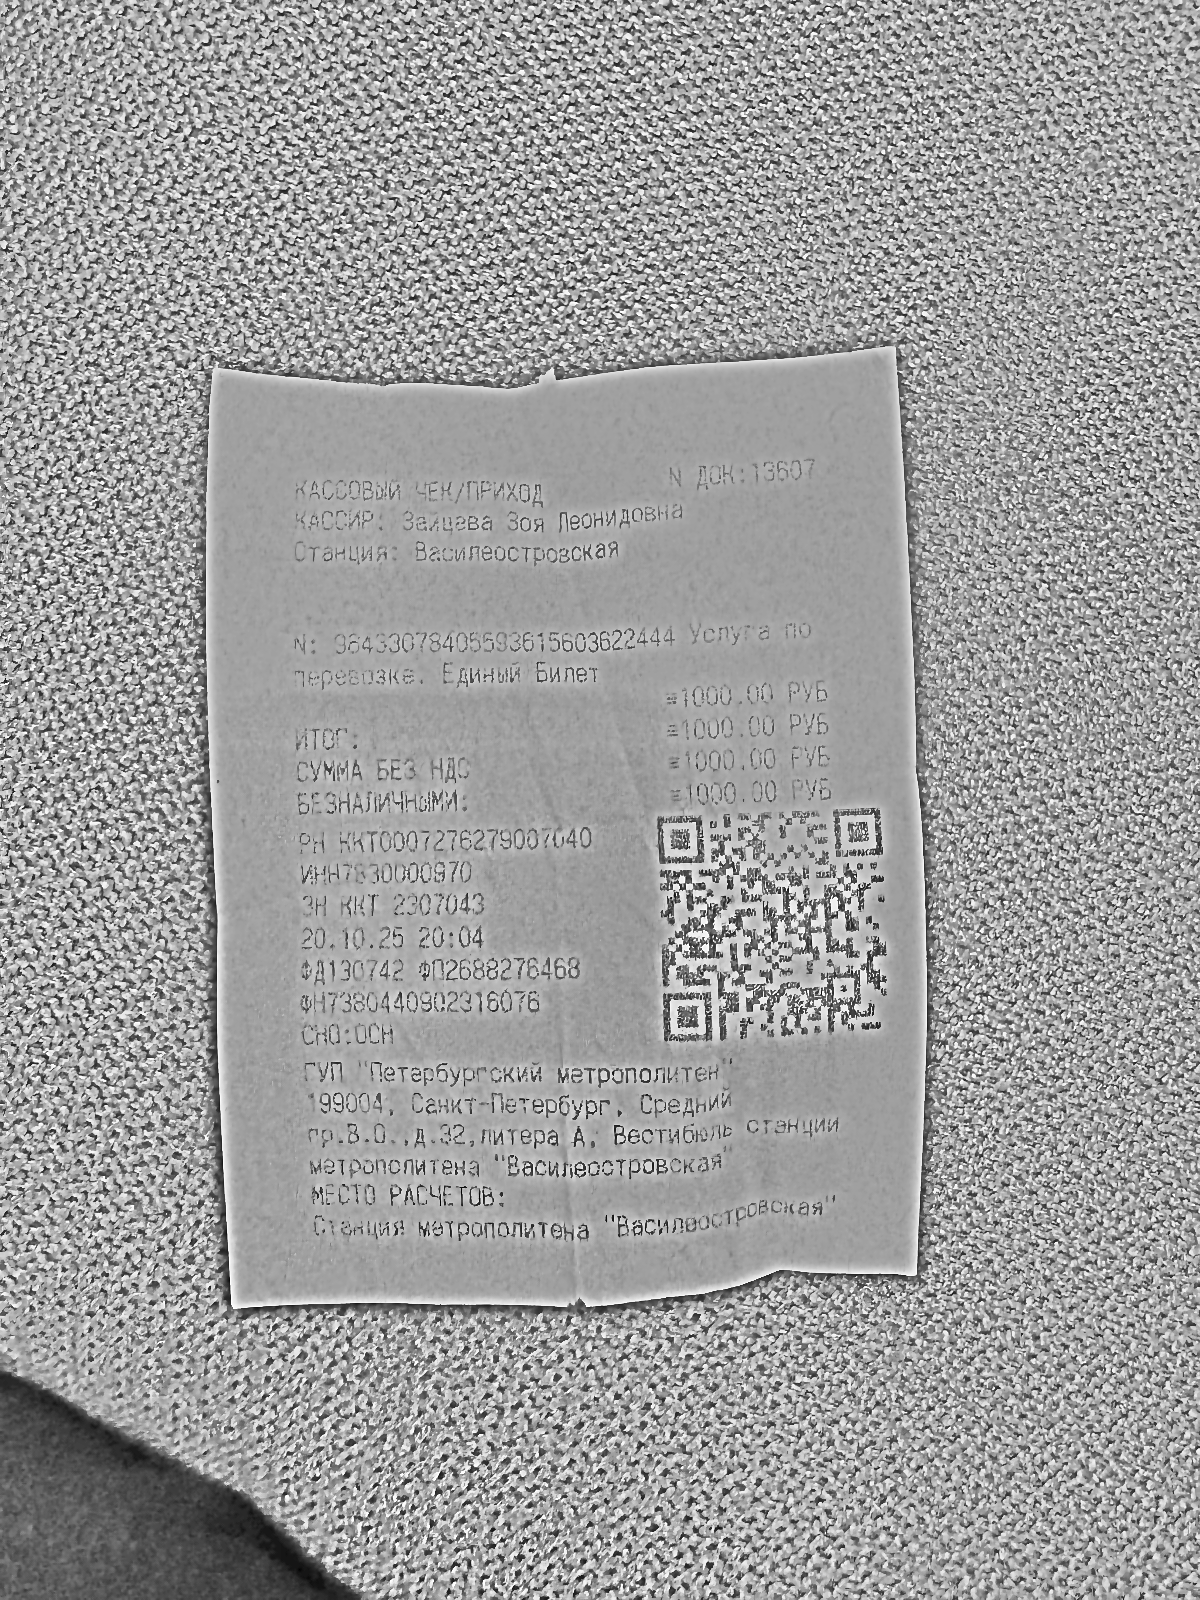
Продавец: ГУП "Петербургский метрополитен"
ИНН: 7830000970
Дата: 20.10.25
Товары: N: 98433078405593615603622444 Услуга по перевозке. Единый Билет
Количество: 1
Цена: не указана
Сумма: не указана
Итого: 1000.00 РУБ